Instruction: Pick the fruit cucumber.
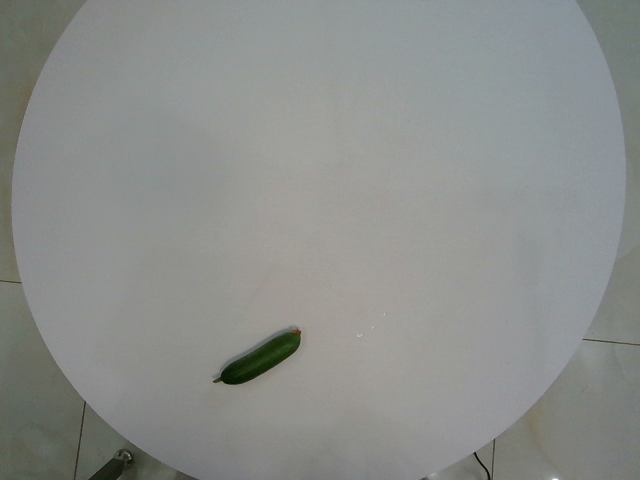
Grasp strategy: vertical